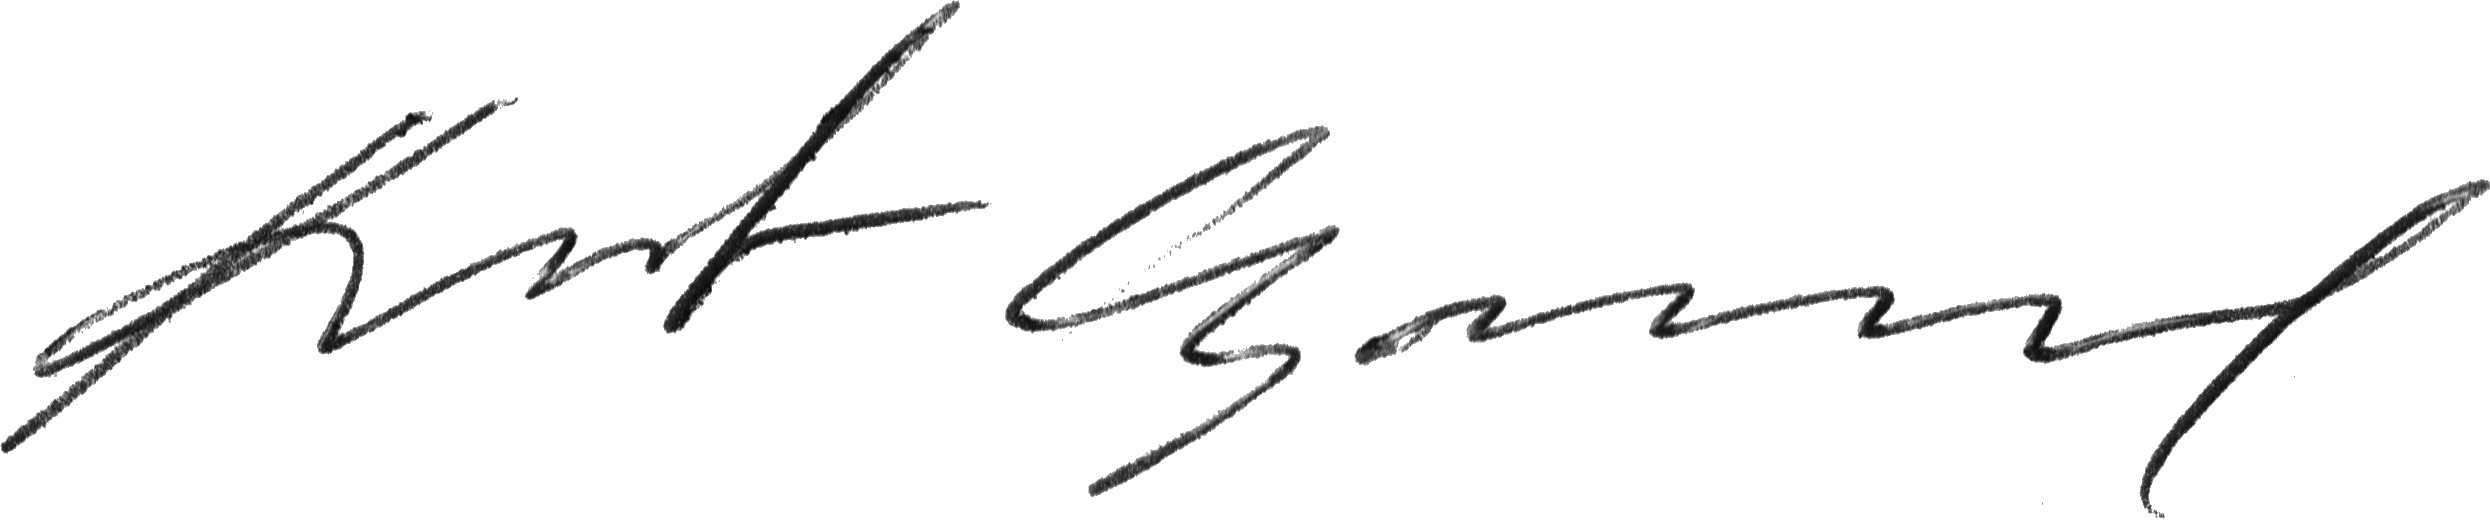
Signature of: knut agnred